Question: What are the imaging findings?
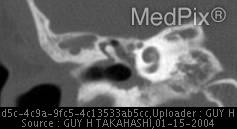
Answer: The imaging shows Soft tissue opacity is present in the right middle ear within the epi- and mesotympanum, extending into the mastoid air cells.  The right TM is perforated.  The ossicles and tegmen are intact.  However, the scutum is blunted. Soft tissue opacity present within the epi- and mesotympanum extending into the mastoid air cells of the right temporal bone.  The scutum is blunted, however, the ossicles and tegmen are intact.  The right TM is perforated..